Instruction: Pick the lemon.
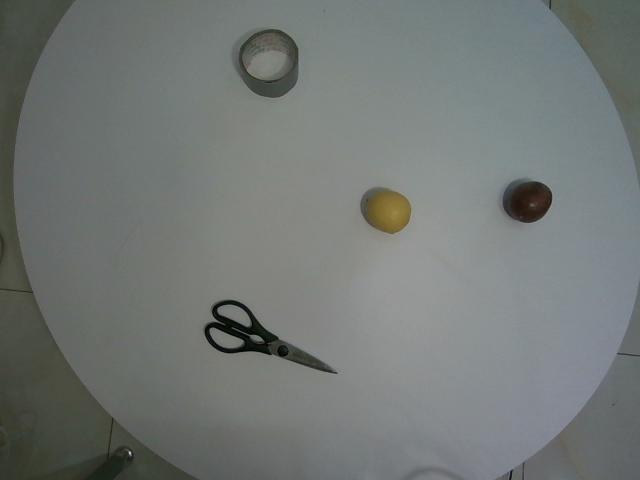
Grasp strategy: vertical